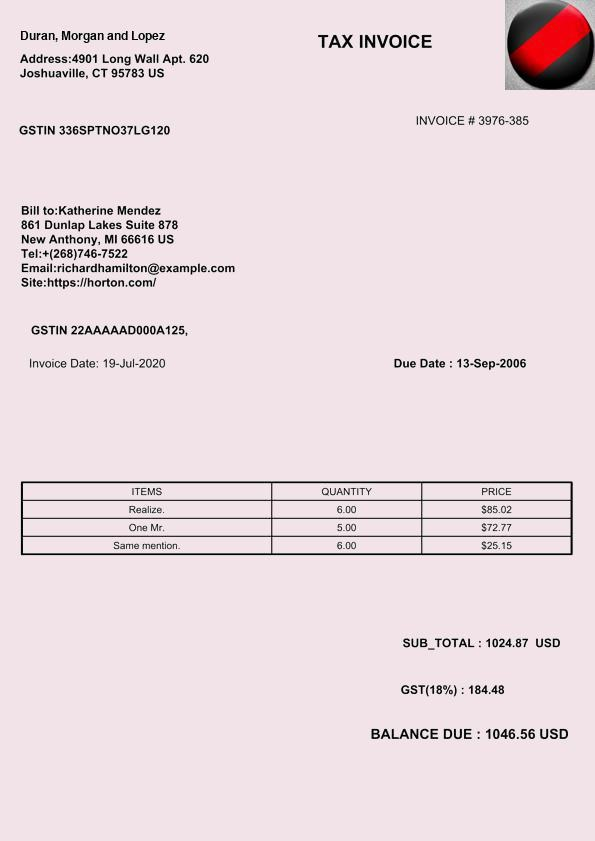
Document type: Invoice